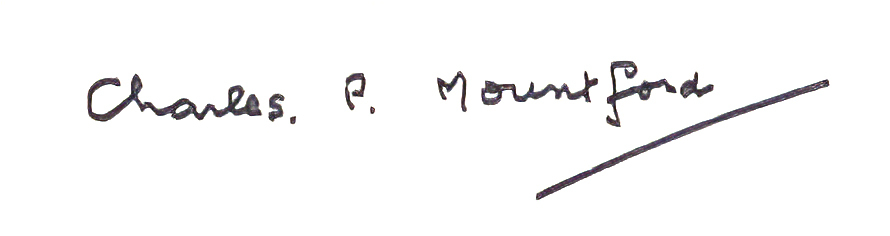
Signature of: charles p mountford